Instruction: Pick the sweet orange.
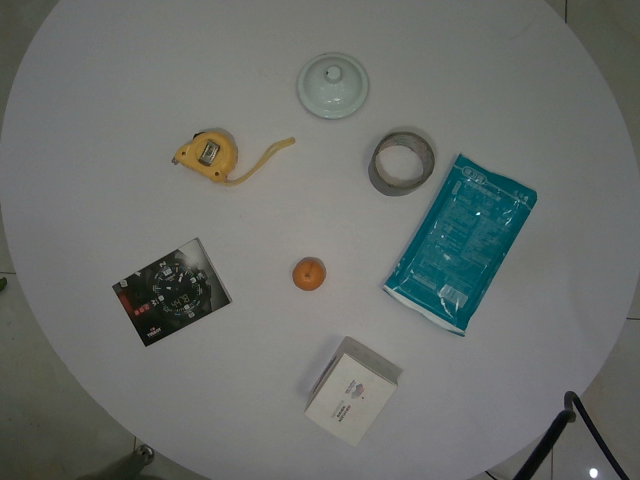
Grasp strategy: vertical